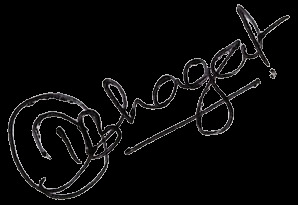
Signature of: tulsi bhagat